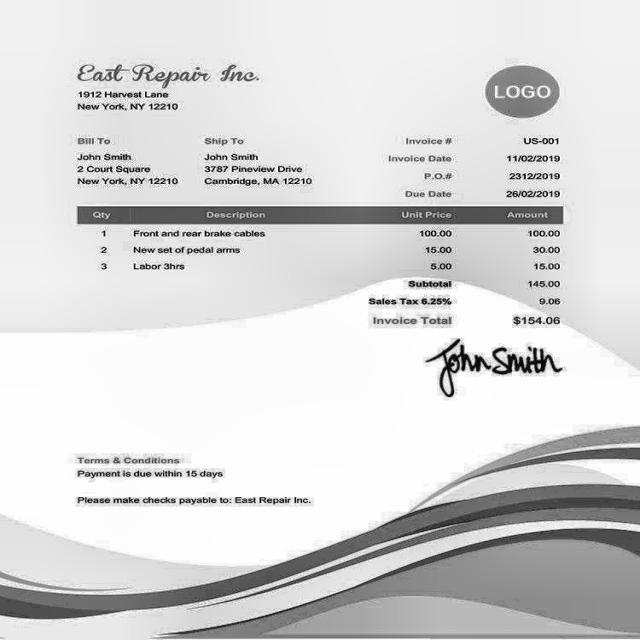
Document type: Invoice